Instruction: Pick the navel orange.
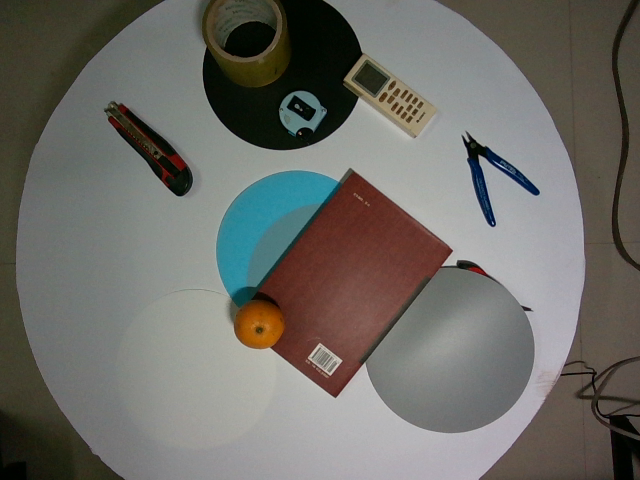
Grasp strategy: vertical